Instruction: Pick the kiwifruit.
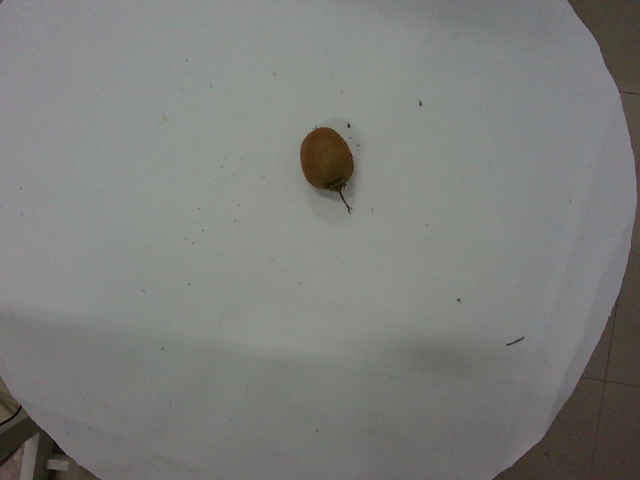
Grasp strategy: vertical